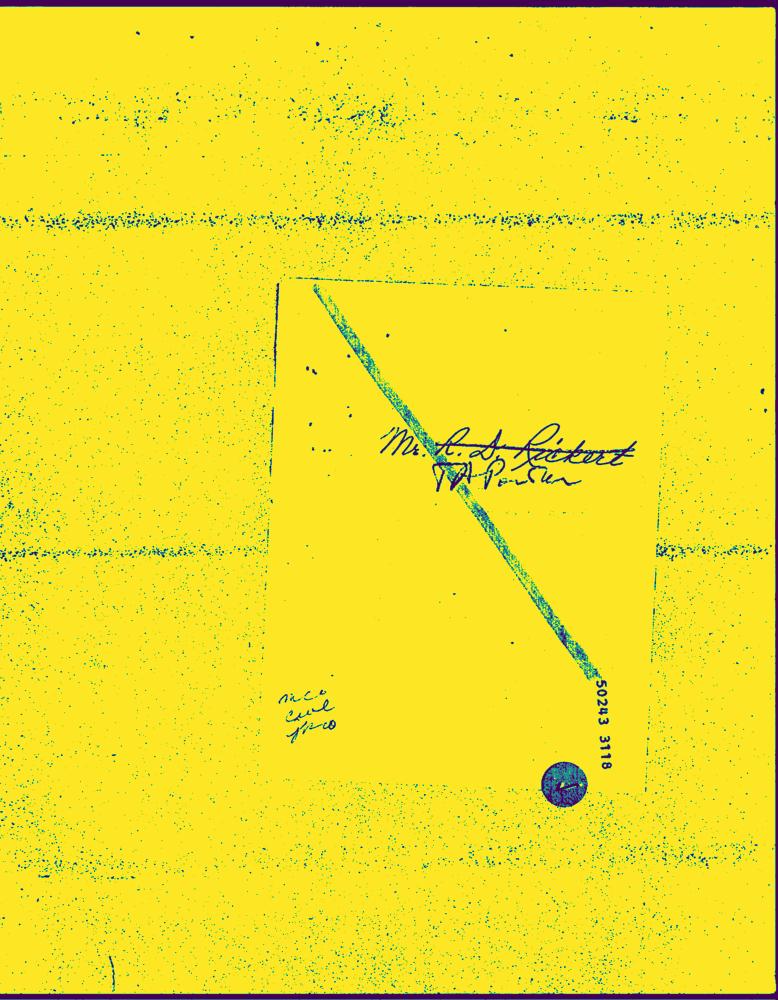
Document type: Hand-Written